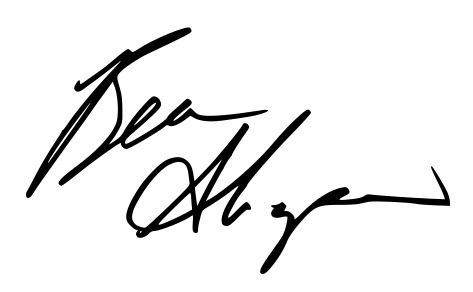
Signature of: ben shapiro